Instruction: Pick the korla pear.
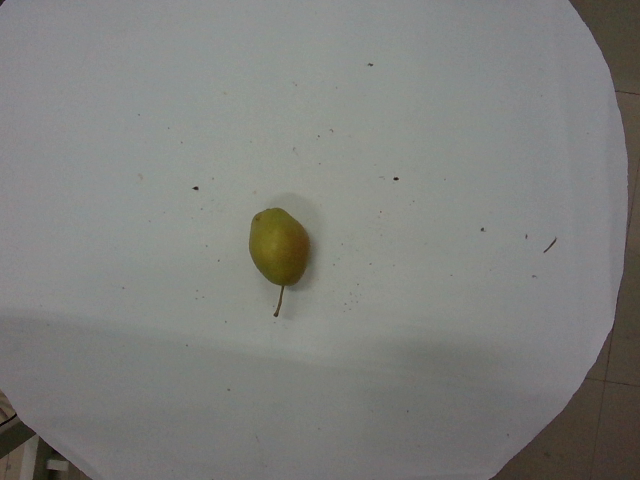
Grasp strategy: vertical